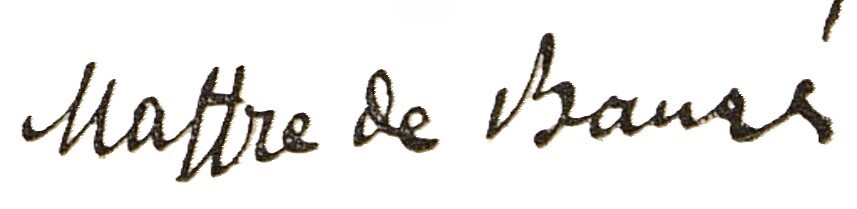
Signature of: achille maffre de baugé